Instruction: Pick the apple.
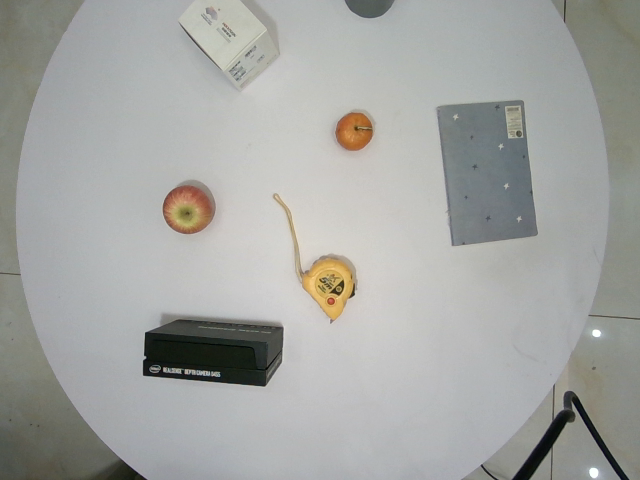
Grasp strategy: vertical